Question: Describe the condition in detail:
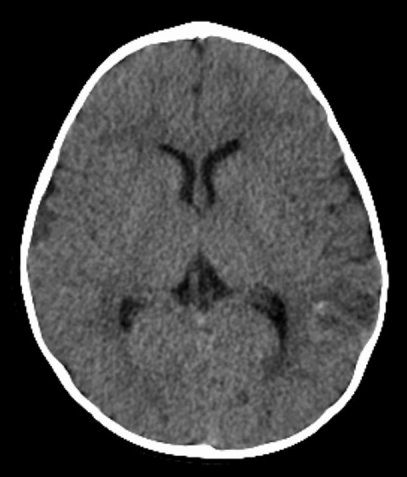
Answer: The disease is discussed as: WHO Grade 2 Neoplasm of astrocytes.

Pilomyxoid astrocytoma (PMA) is a newly described variant.  Previously, this tumor may have been included under the diagnosis of pilocytic astrocytoma.  Pilomyxoid astrocytoma has a shorter time to recurrence, is more likely to recur; and/or cause CNS metastasis.

Related to pilocytic astrocytoma with bipolar cells arranged around vessles, in a mucoid matrix.  Does not have Rosenthal fibers - which are common in pilocytics.

Pilomyxoid astrocytoma is most commonly a solid enhancing mass in the hypothalamus, and the mean age is younger (10-15 months) than for pilocytic astrocytoma(58 - 108 months).

Most common in the hypothalamus and chiasm.  May occur anywhere, like pilocytic, including thalamus, brainstem, cerebellum, and spinal cord.

http://www.medscape.com/viewarticle/493014_Tables#Table%201'>http://www.medscape.com/viewarticle/493014_Tables#Table%201

http://www.aans.org/education/journal/neurosurgical/June05/18-6a-7.pdf

These tumors were first described in the hypothalamus, and have imaging characteristics that mimic pilocytic astrocytoma.

http://www.medscape.com/viewarticle/493014

CME Article on pilomyxoid astrocytoma:
http://www.medscape.com/viewprogram/3582_pnt